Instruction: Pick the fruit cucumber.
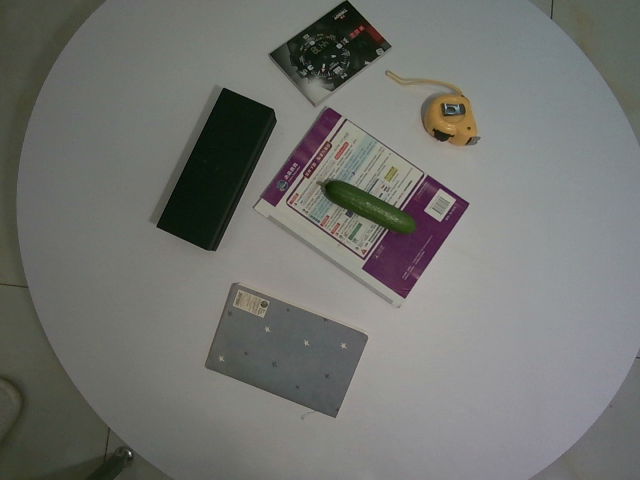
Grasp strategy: vertical